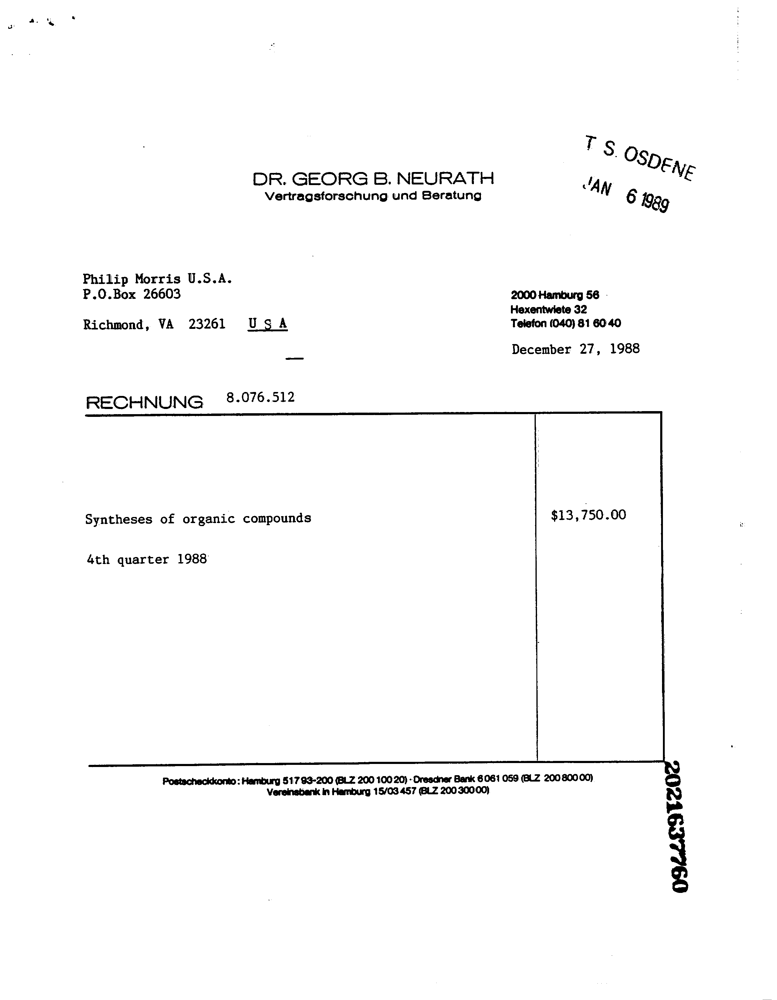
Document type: Invoice